Question: What is the main concern?
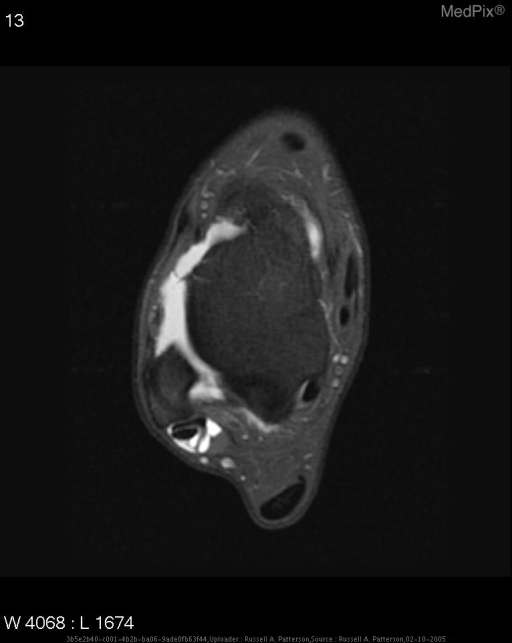
Answer: The findings suggest Image Findings: Axial fat-saturated T1-weighted MR image of the right ankle shows a thinned and irregular anterior talofibular ligament and fluid communicating between the joint space and the peroneal tendon sheath. No other ligamentous or tendinous abnormality, fracture or soft tissue swelling is present.. Axial fat-saturated T1-weighted MR image of the right ankle shows a thinned and irregular anterior talofibular ligament and fluid communicating between the joint space and the peroneal tendon sheath. No other ligamentous or tendinous abnormality, fracture or soft tissue swelling is present.. The patient might have a history of History (can include gestational age, or age in days, weeks, months):
  25 year-old male with multiple right- sided inversion injuries over past ten years.  Currently complains of subluxing peroneal tendons..